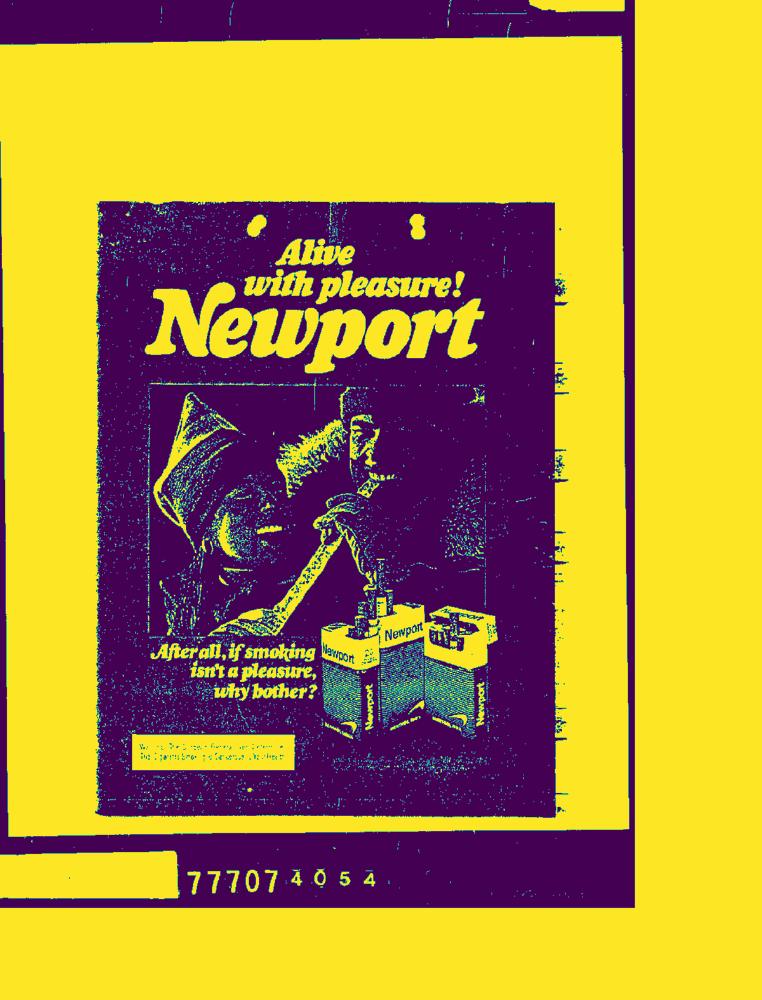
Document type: AD